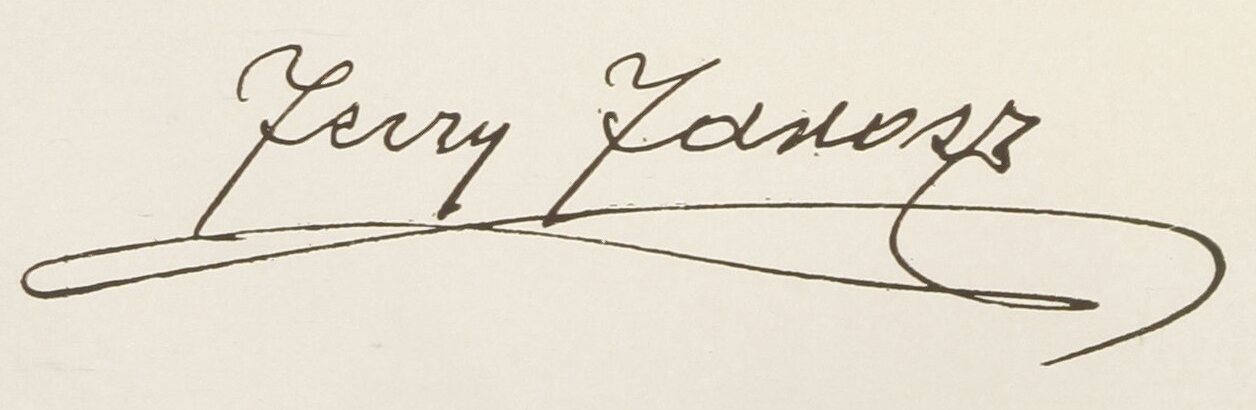
Signature of: jerzy jarosz